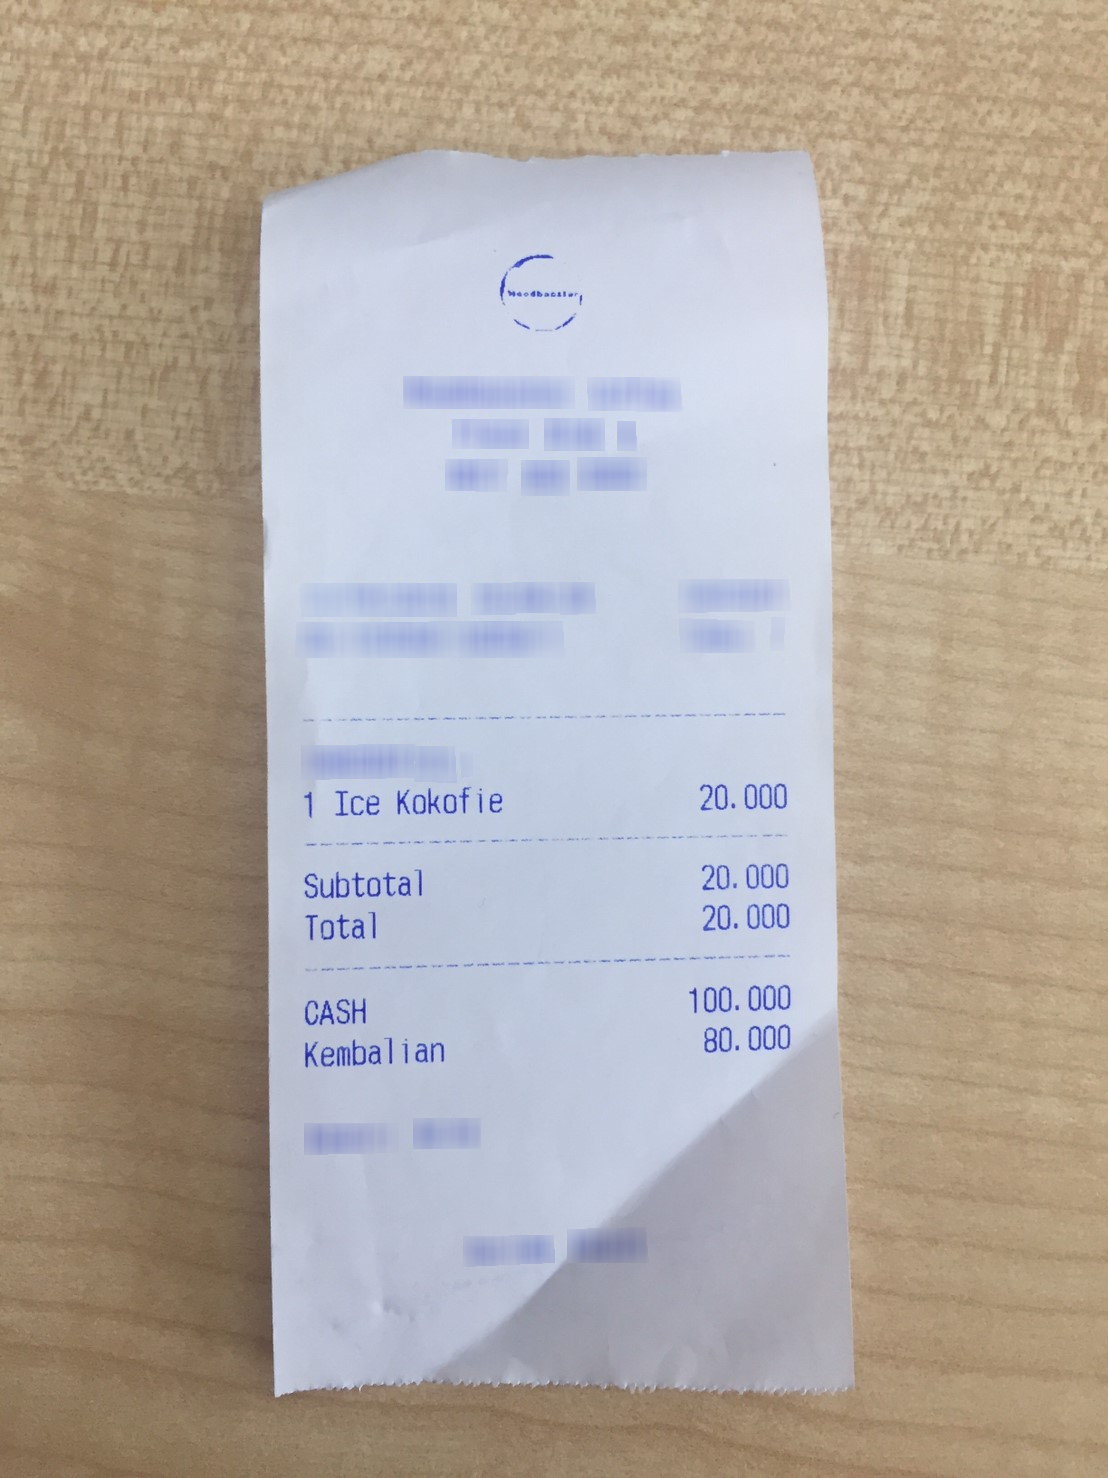
Number of items: 3
Subtotal: 20.000
Total: 20.000
OCR text regions:
text: 1
text: Ice
text: Kokofie
text: 20.000
text: Subtotal
text: 20.000
text: Total
text: 20.000
text: CASH
text: 100.000
text: Kembalian
text: 80.000